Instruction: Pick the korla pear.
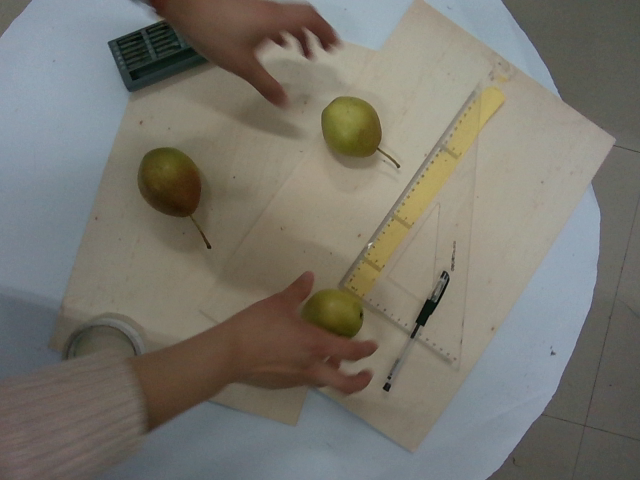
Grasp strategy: vertical